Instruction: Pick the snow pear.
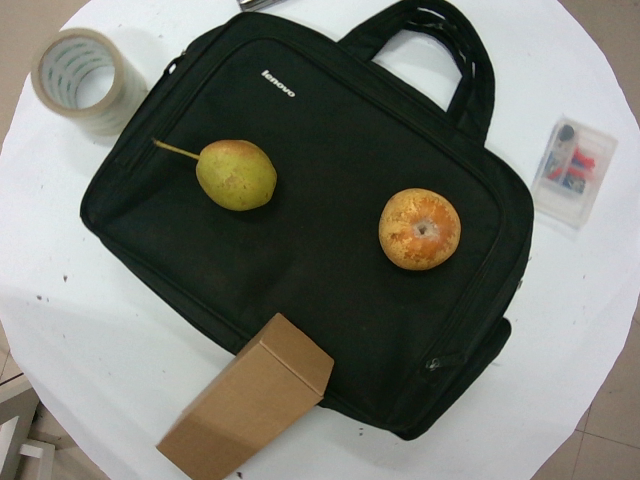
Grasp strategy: vertical